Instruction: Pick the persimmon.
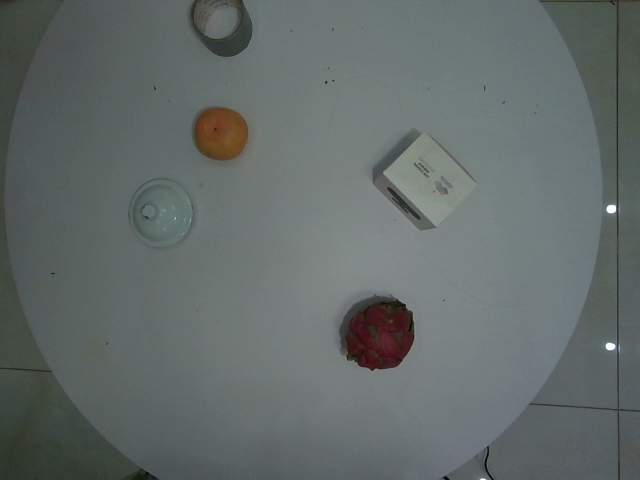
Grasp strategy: vertical